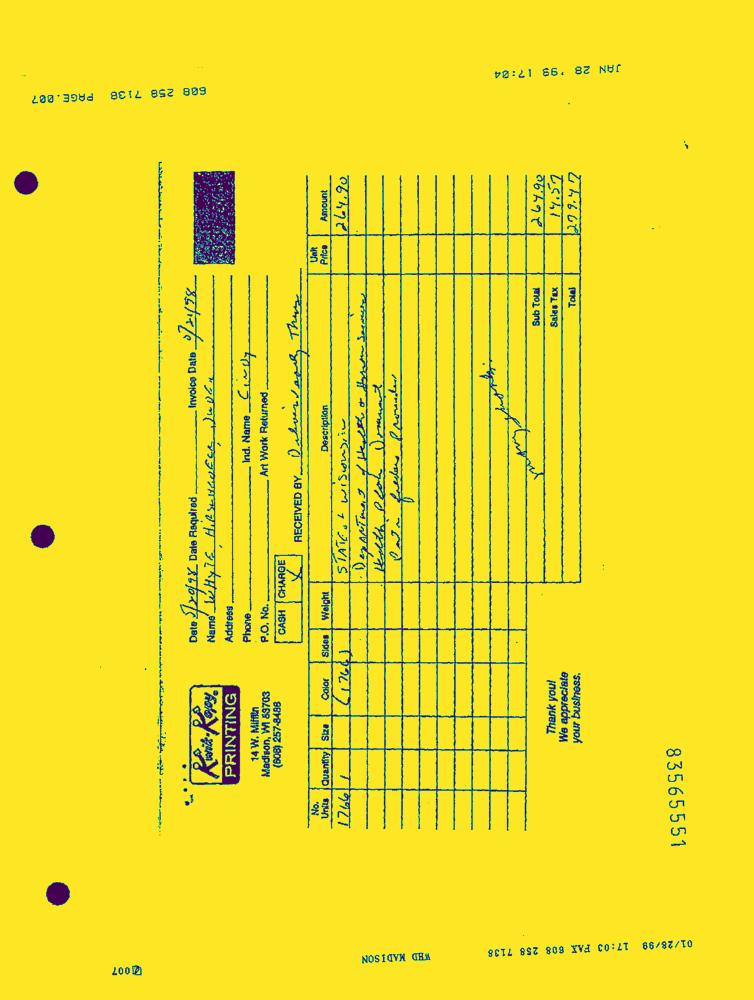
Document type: Invoice-Doc